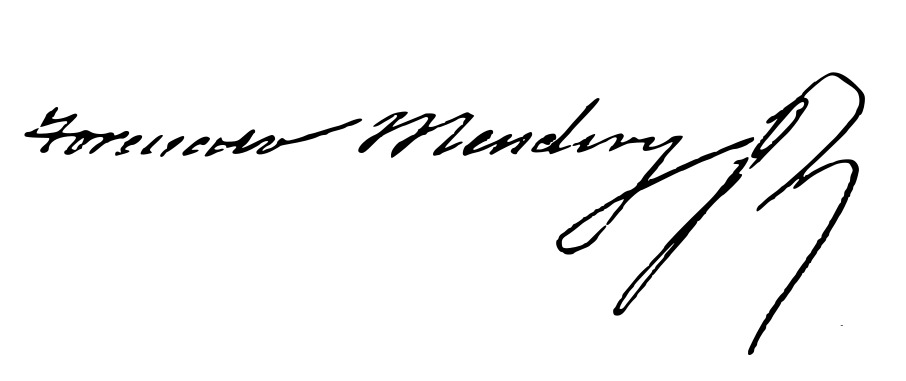
Signature of: torcuato mendiri